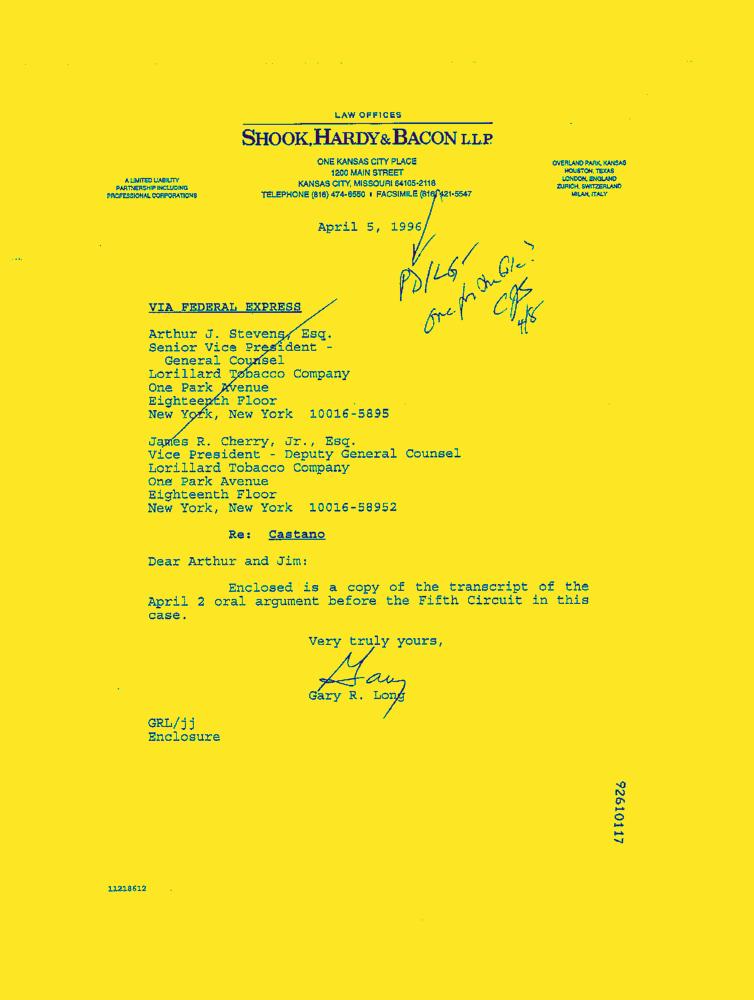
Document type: Letter-Doc